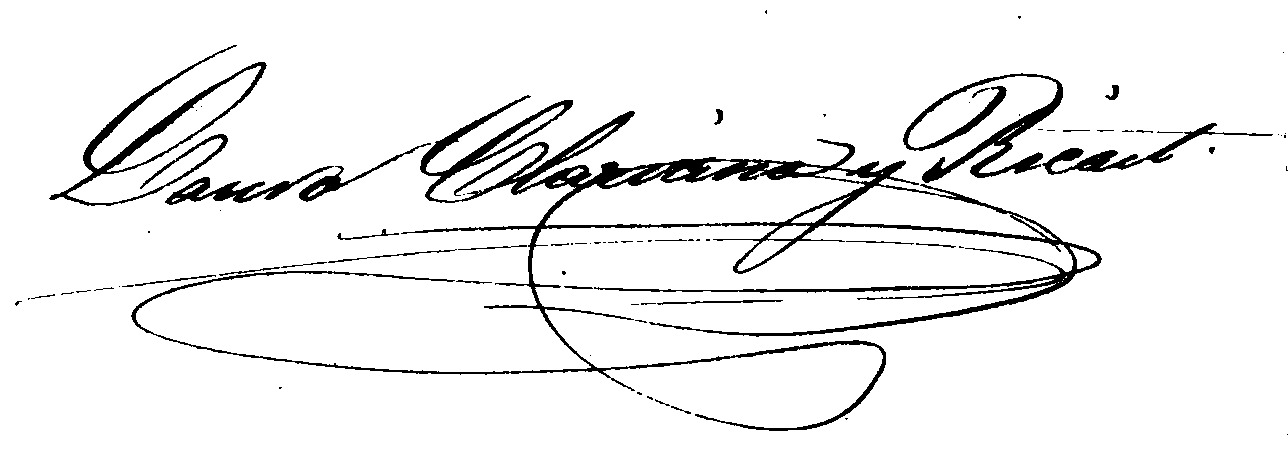
Signature of: lauro clariana ricart